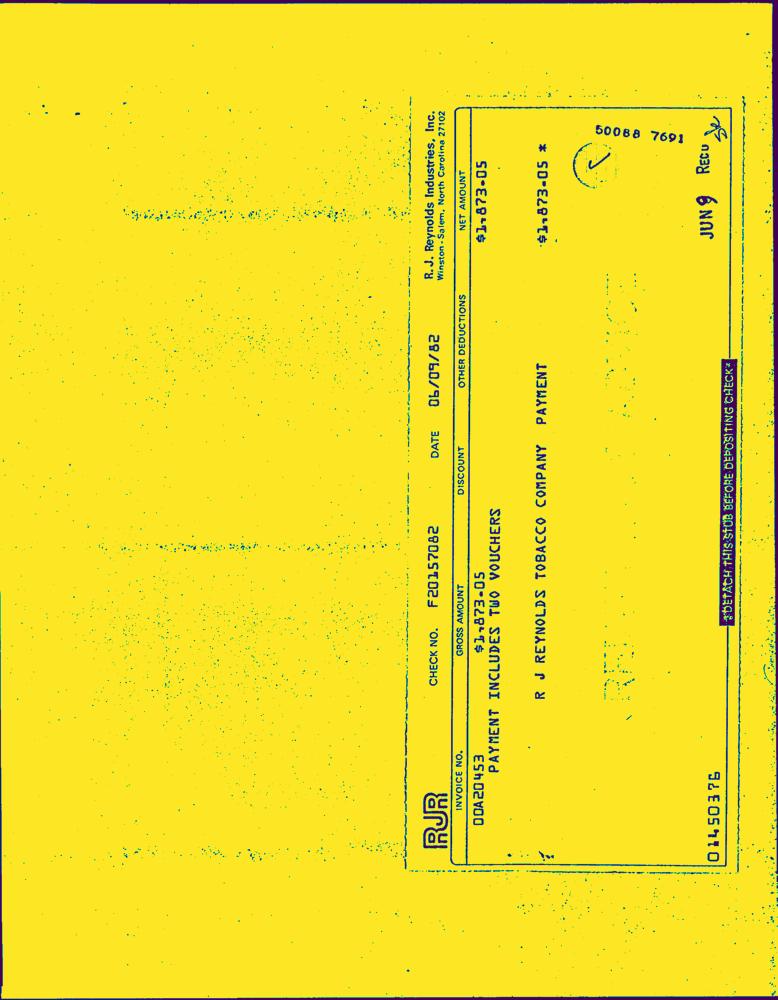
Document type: Invoice-Doc